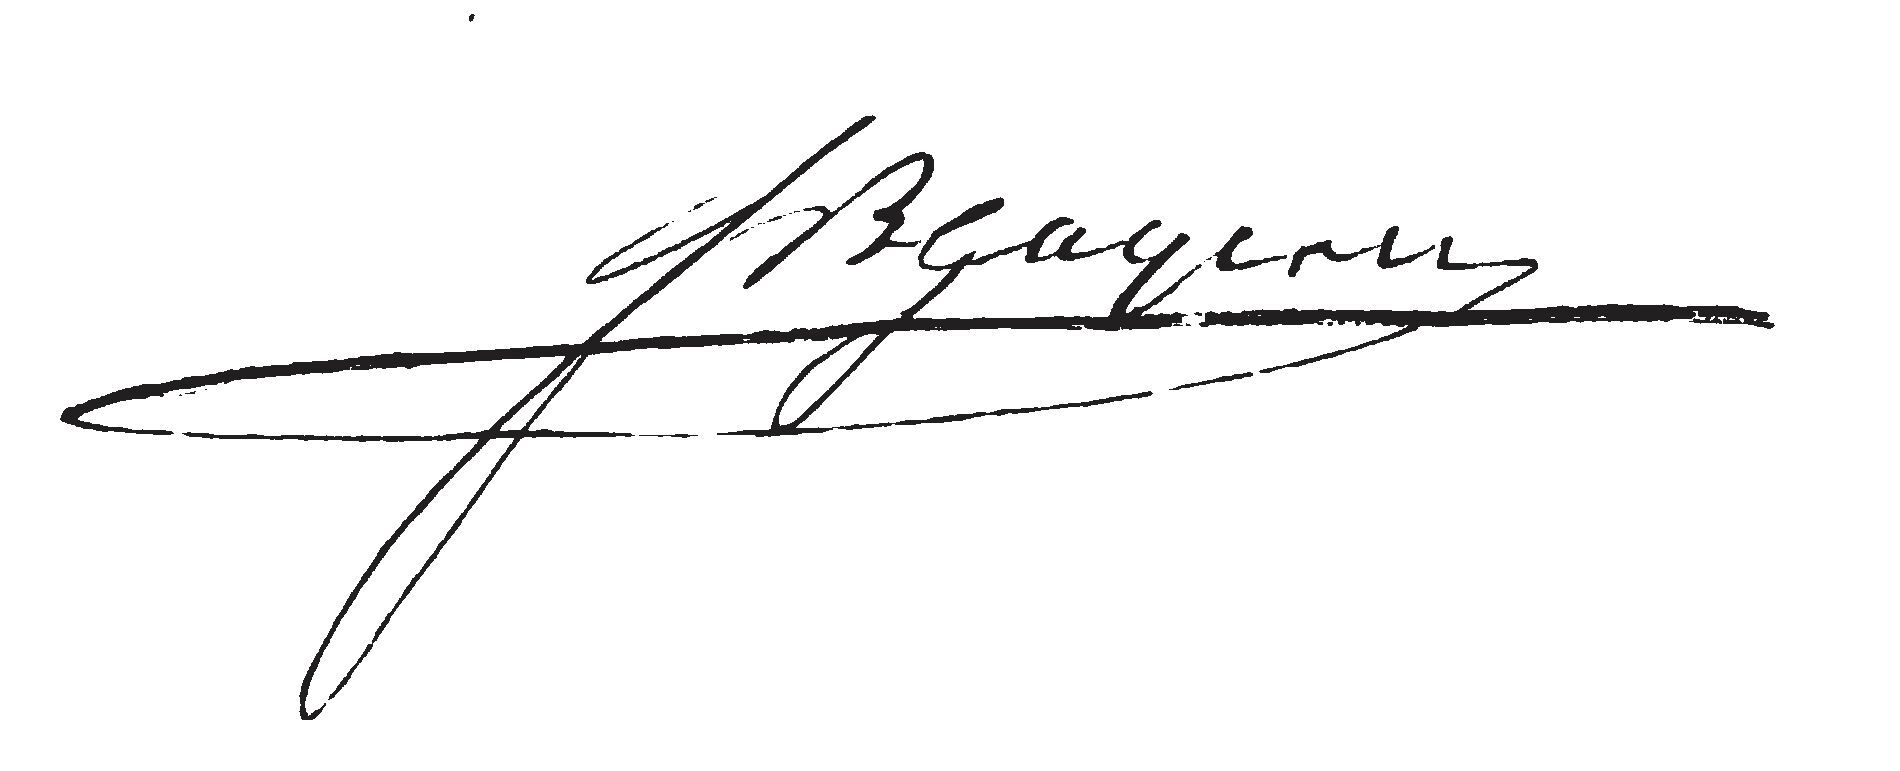
Signature of: friedrich balduin von gagern